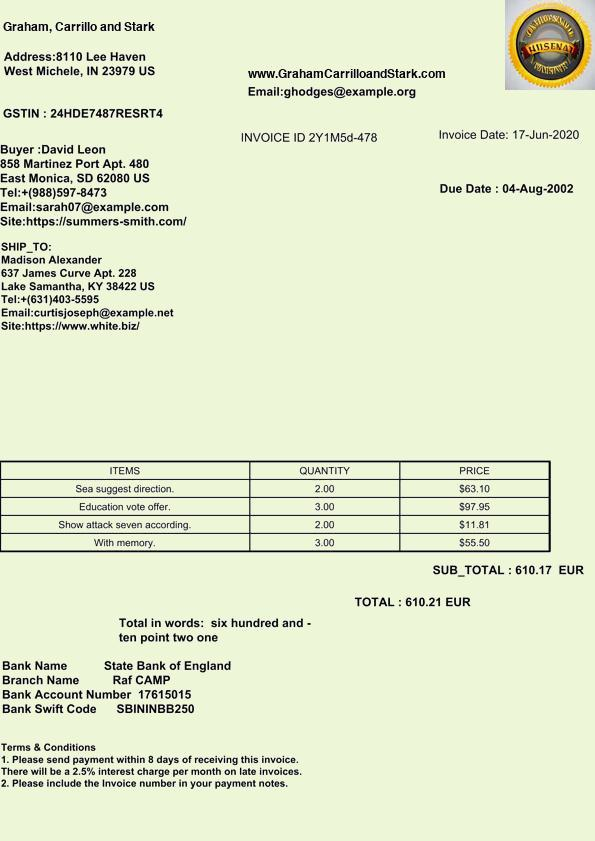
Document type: Invoice